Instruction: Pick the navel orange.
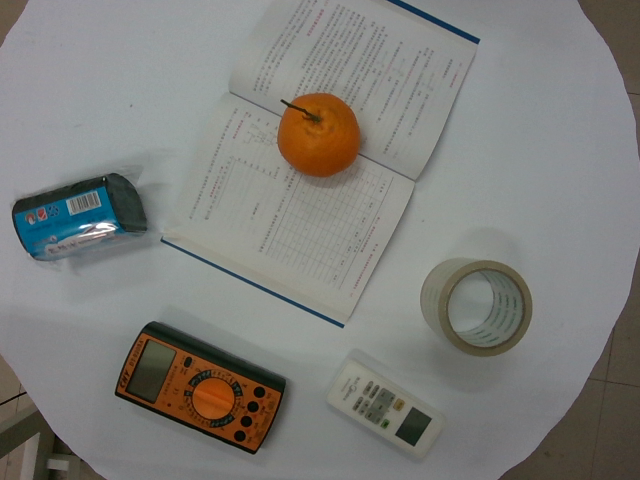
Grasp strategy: vertical